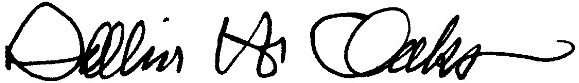
Signature of: dallin h oaks